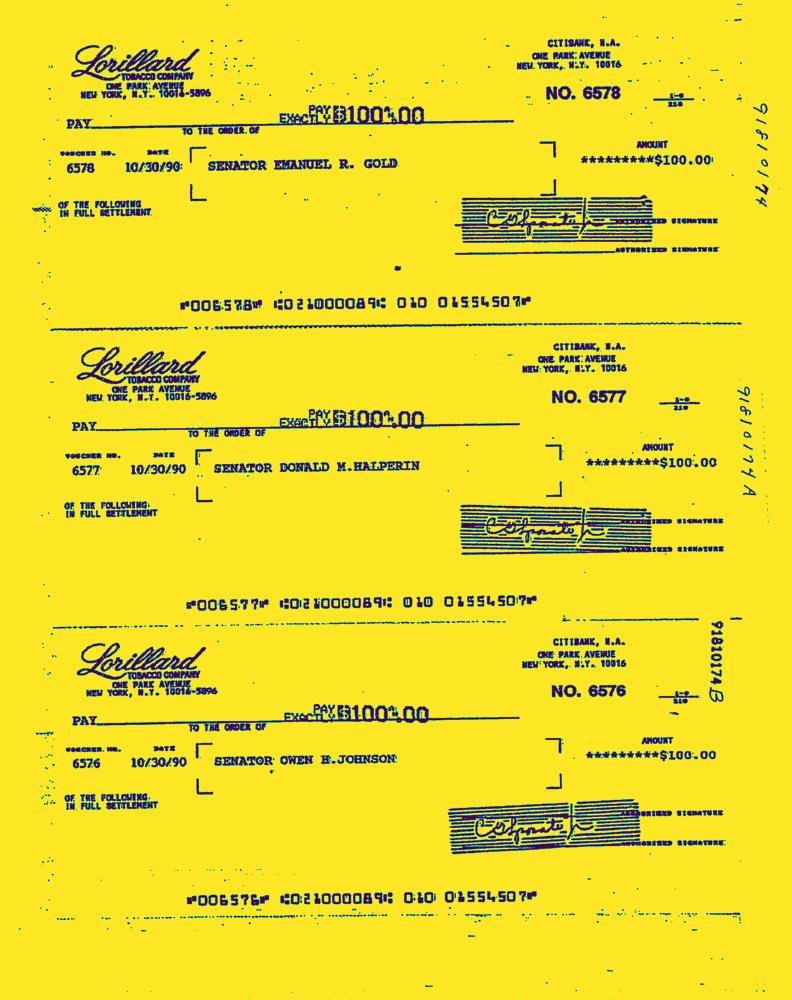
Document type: Invoice-Doc